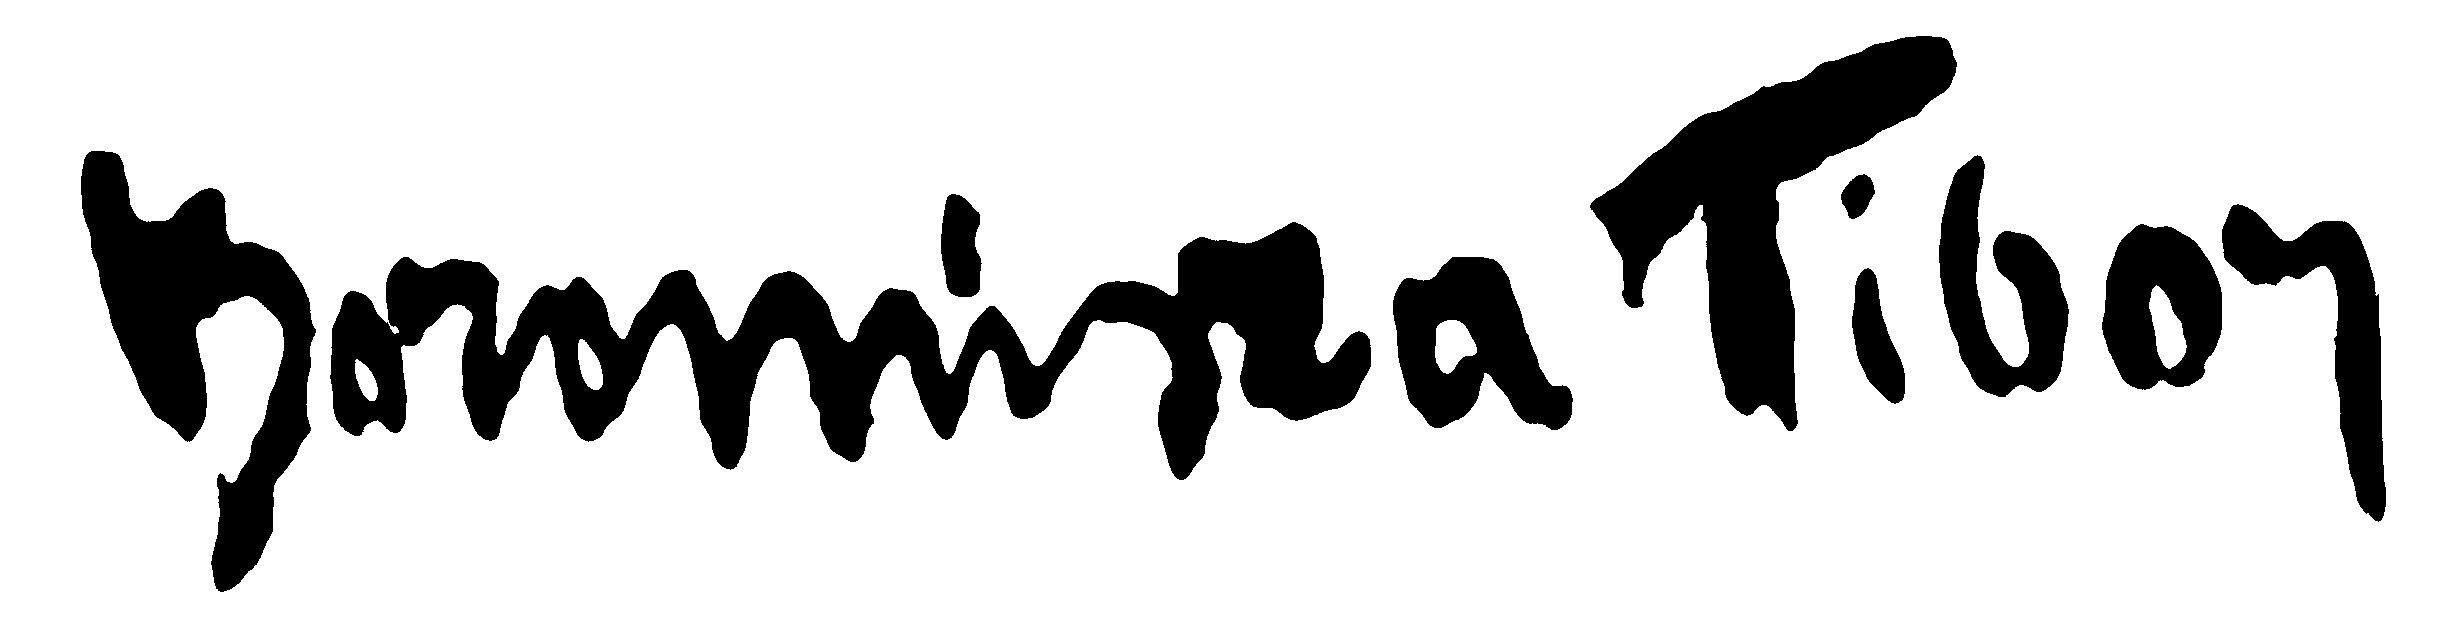
Signature of: tibor boromisza